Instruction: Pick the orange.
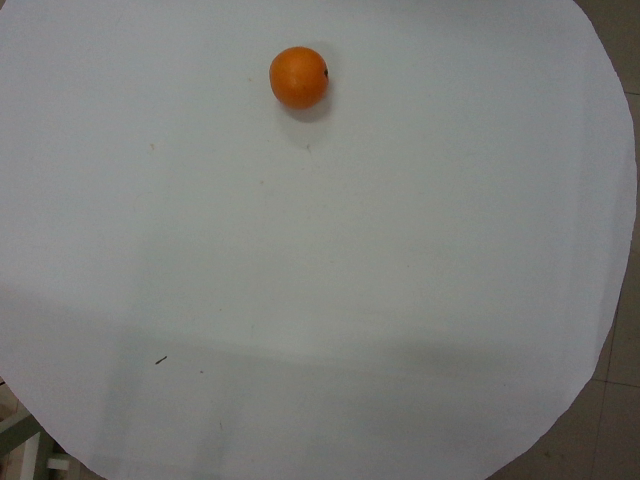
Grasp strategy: vertical